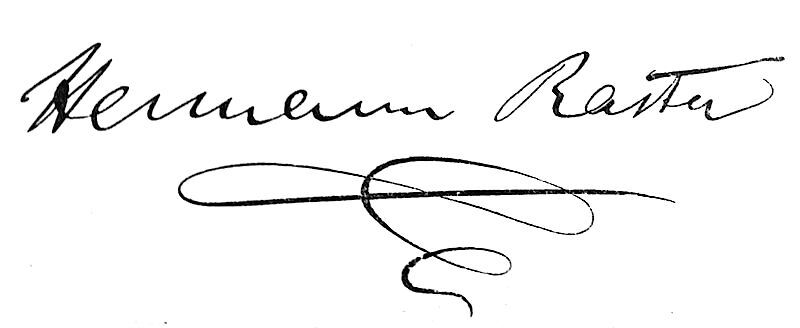
Signature of: hermann raster